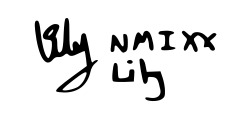
Signature of: lily